Question: What is the potential diagnosis?
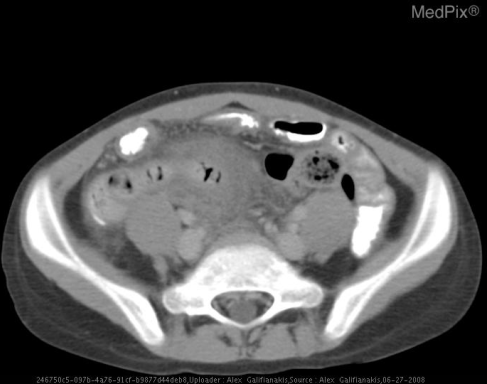
Answer: The possible diagnosis includes Prior to imaging, the most important diagnostic consideration is to rule out appendicitis.  Additional entities which patients with Cystic Fibrosis are predisposed  to include intussusception, Crohn Disease, fibrosing colonopahty and bowel wall edema secondary to hypoproteinemia..